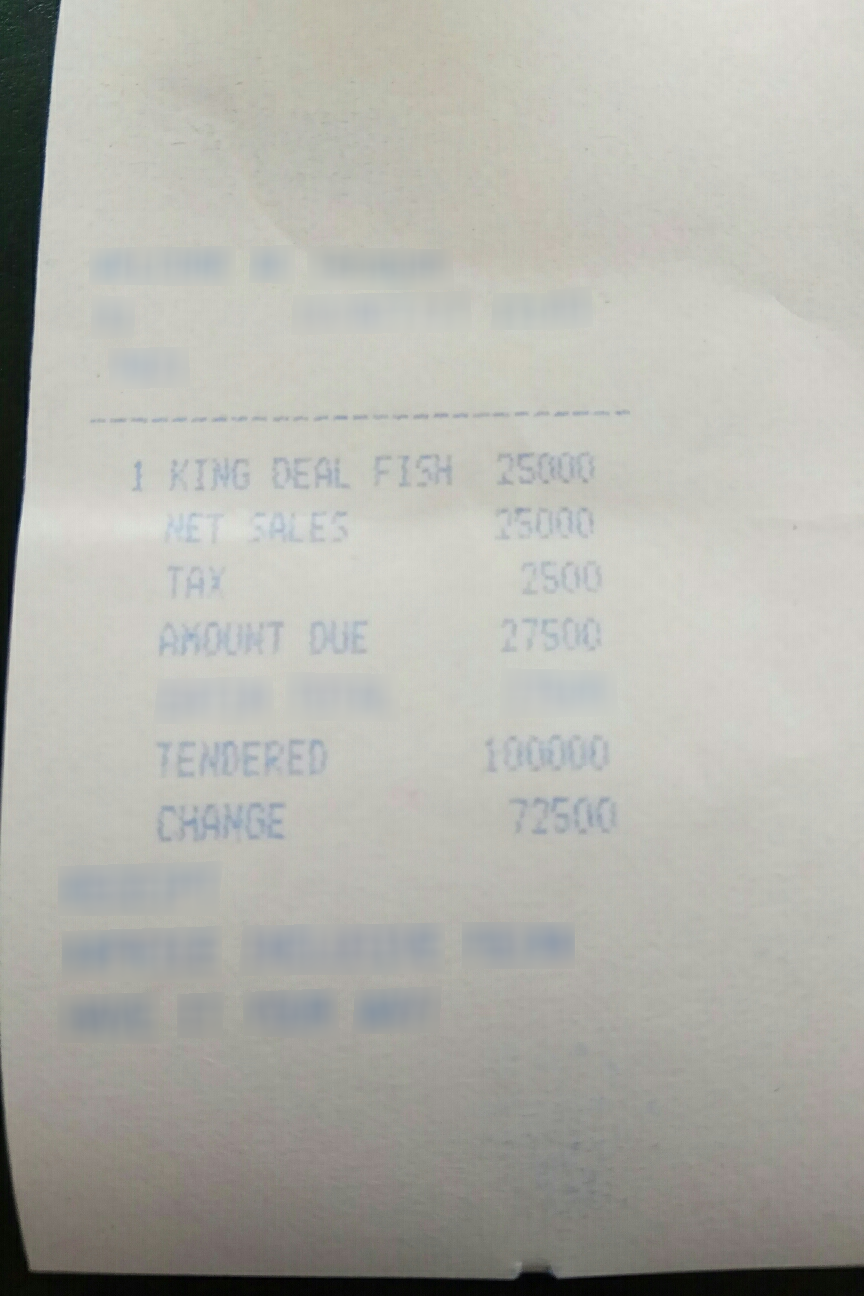
Receipt information:
tax: 2,500
total: 27,500
line_items: item_name: KING DEAL FISH
item_value: 25,000
item_quantity: 1